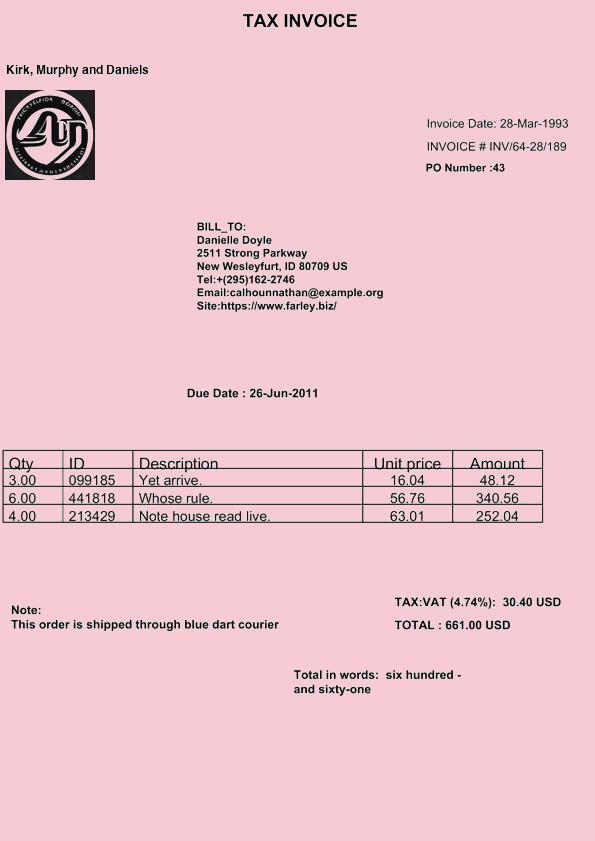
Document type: Invoice